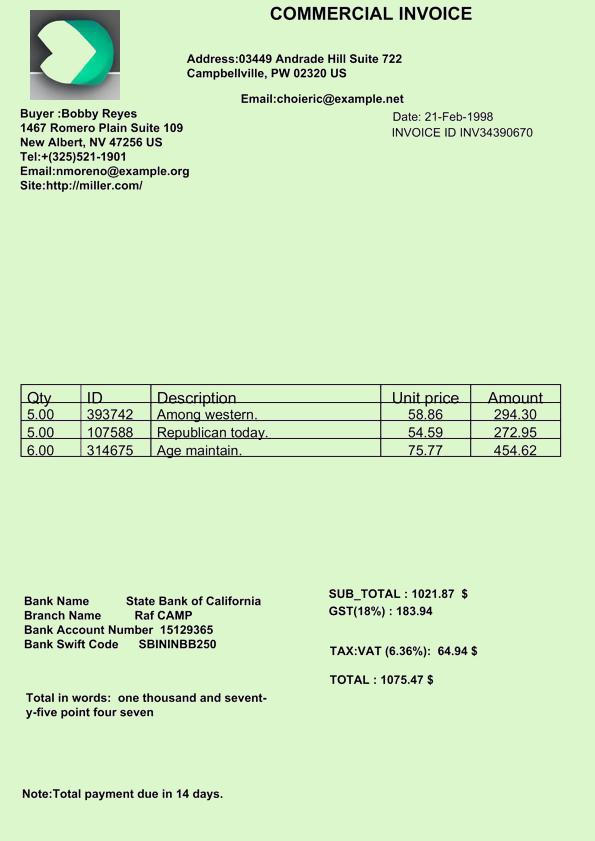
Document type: Invoice